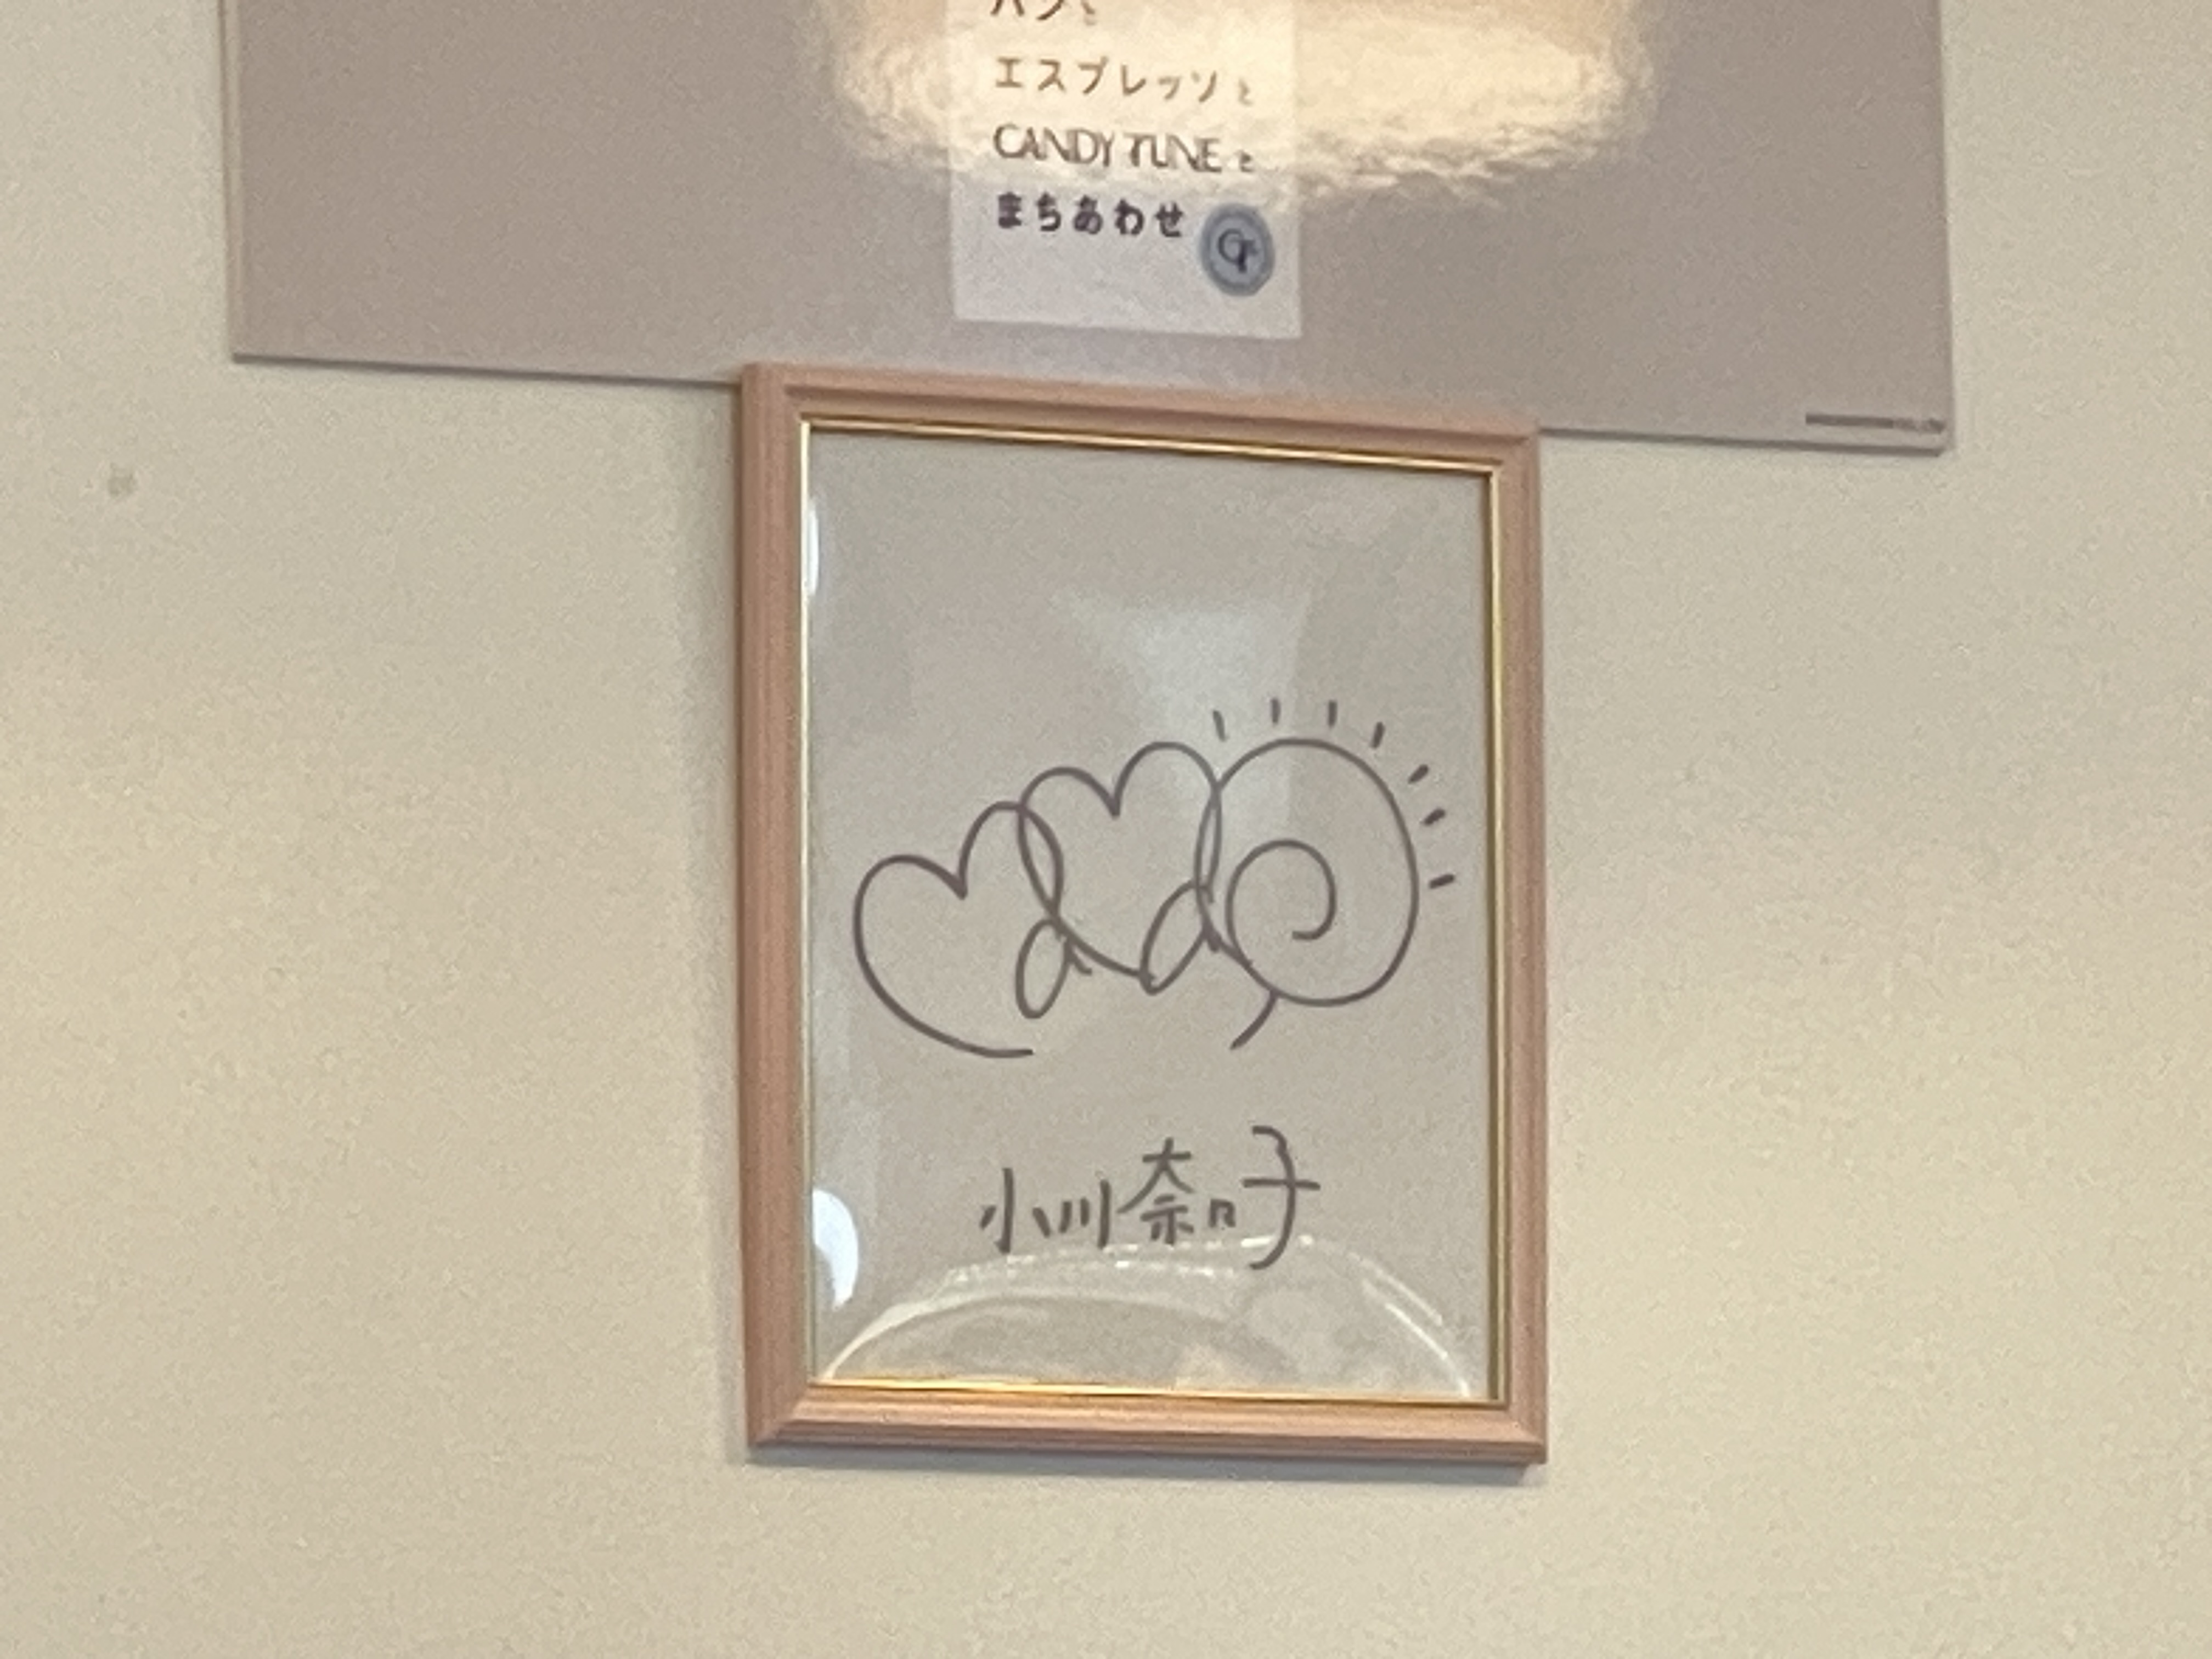
Signature of: nanako ogawa